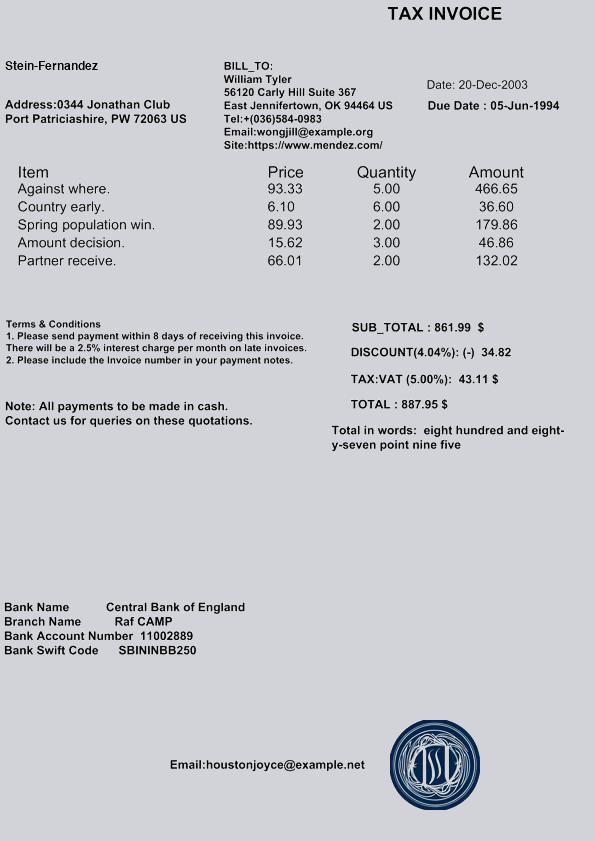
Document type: Invoice